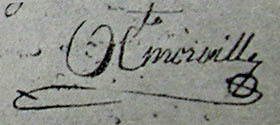
Signature of: hipólito mordeille